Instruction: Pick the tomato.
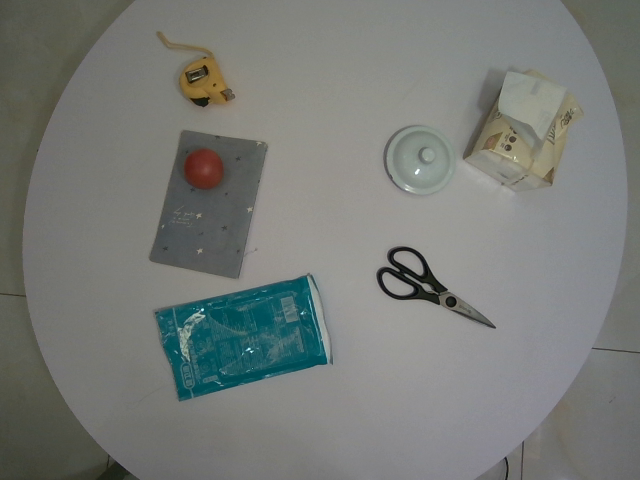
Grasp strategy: vertical